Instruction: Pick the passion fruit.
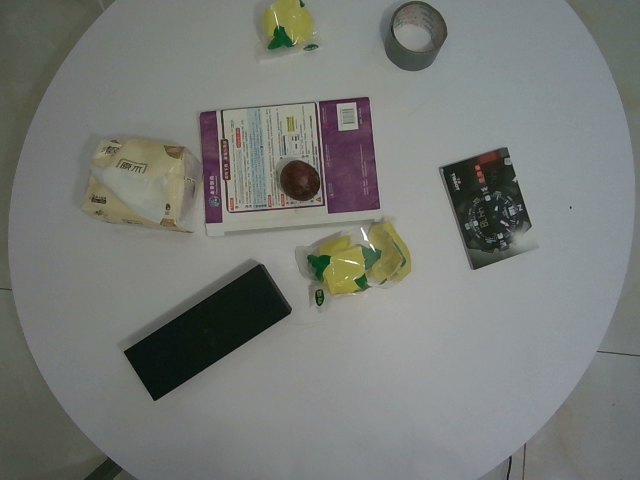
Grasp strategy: vertical